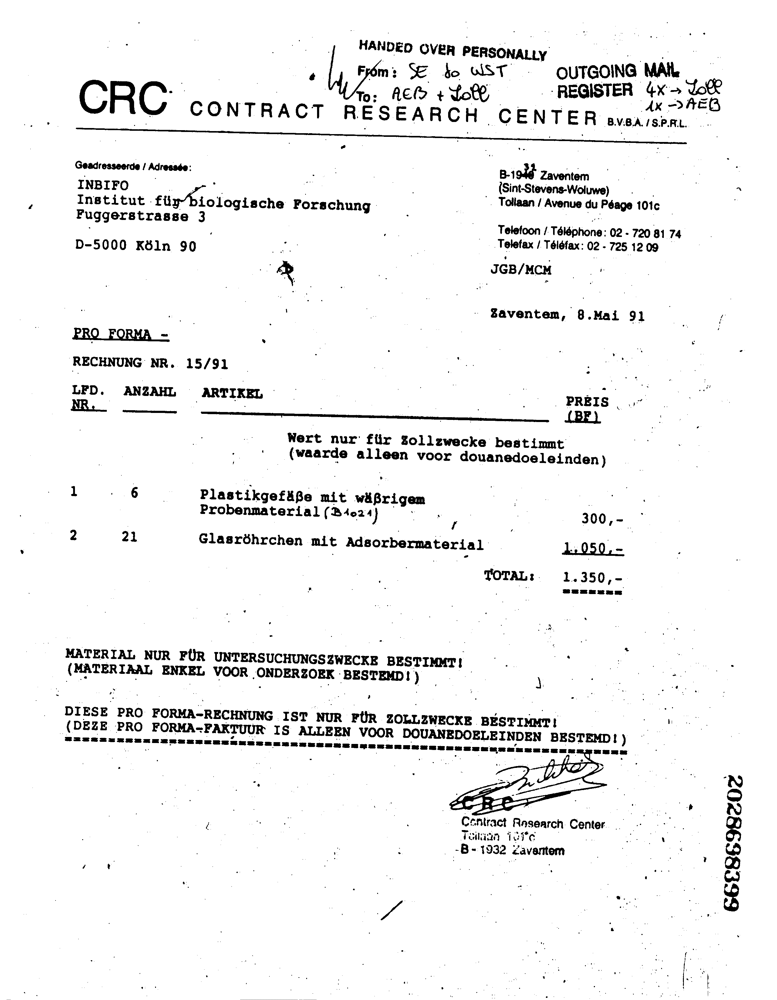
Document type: Invoice